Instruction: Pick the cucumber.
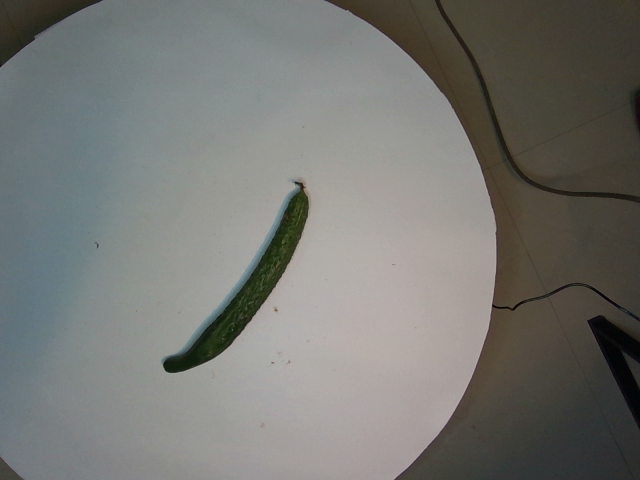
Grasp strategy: vertical